Question: Which state is mentioned in the document?
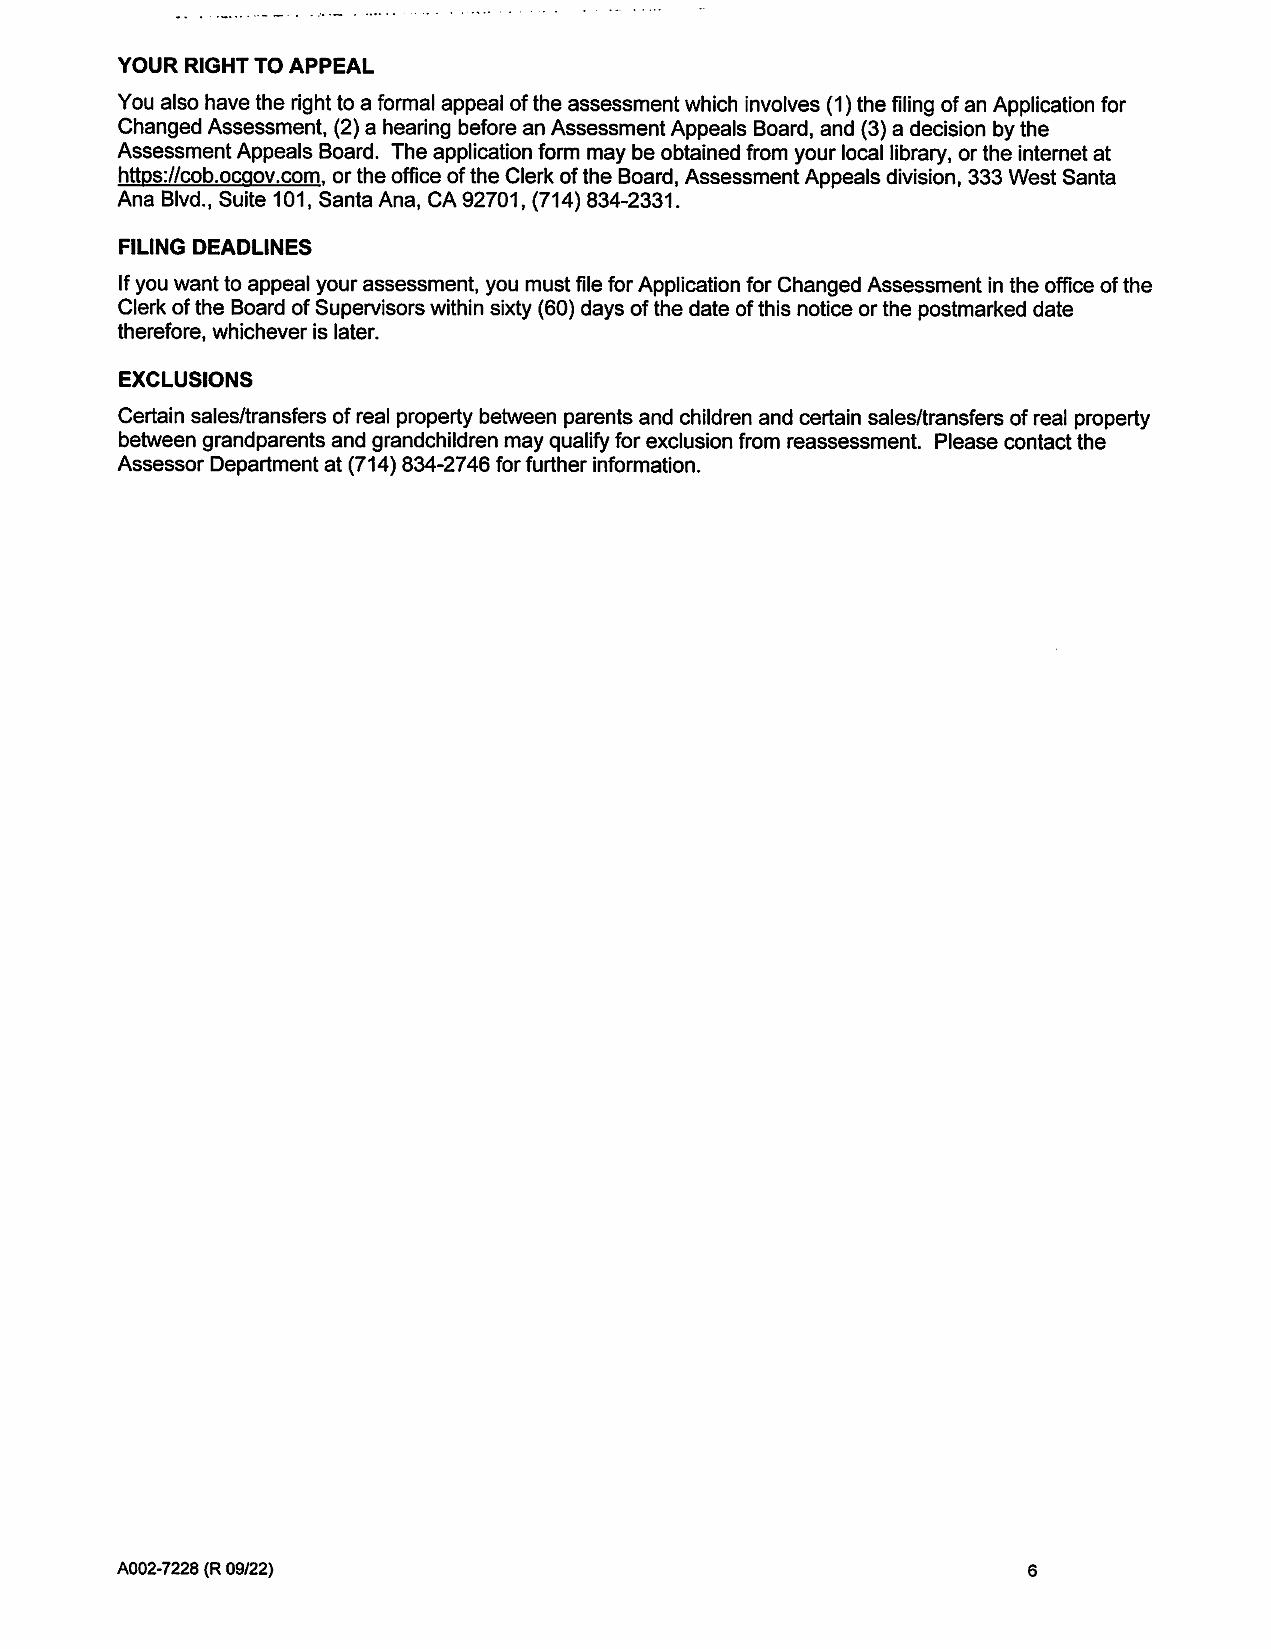
Answer: "CA"